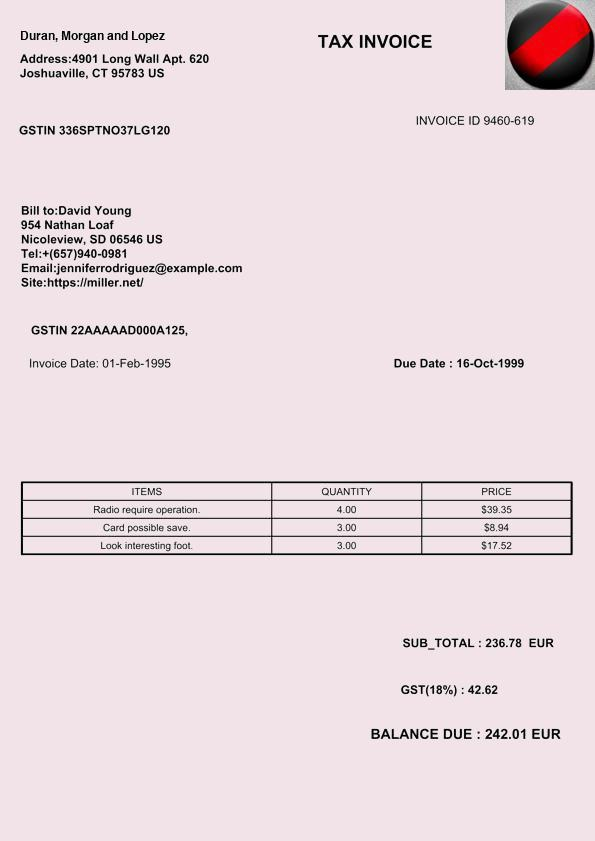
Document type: Invoice